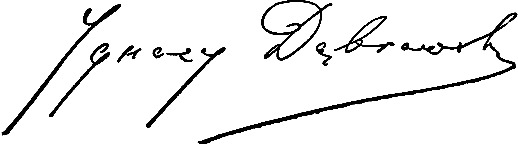
Signature of: ignacy dąbrowski